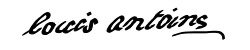
Signature of: louis antoine duke of angoulême